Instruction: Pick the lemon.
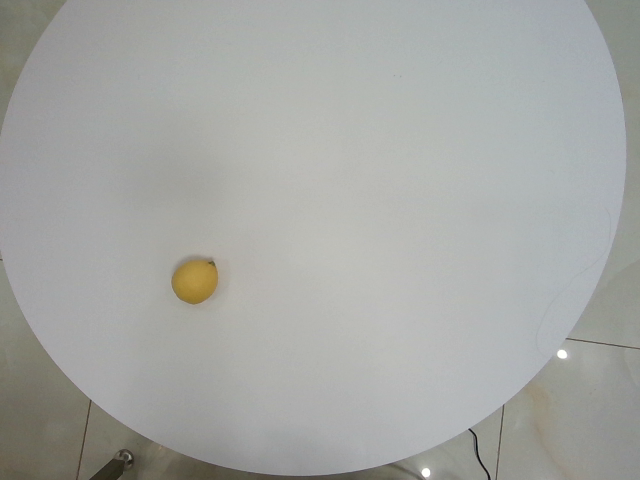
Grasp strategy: vertical